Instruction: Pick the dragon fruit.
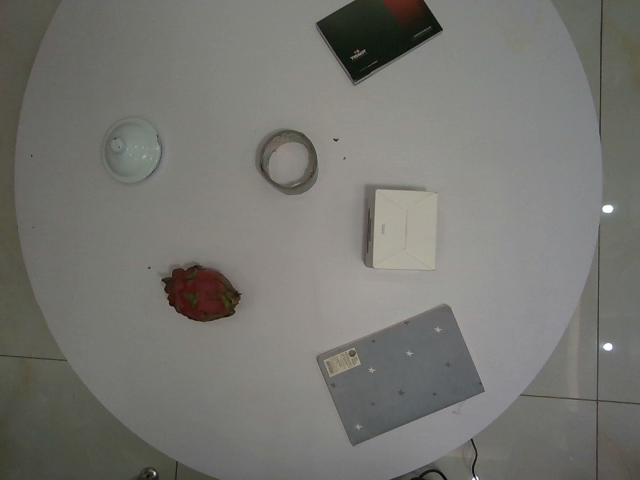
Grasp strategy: vertical